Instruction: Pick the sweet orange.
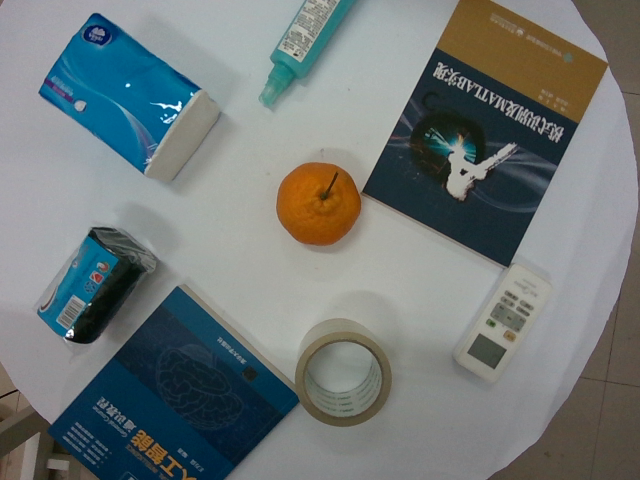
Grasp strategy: vertical